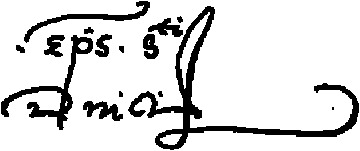
Signature of: sebastián ramírez de fuenleal